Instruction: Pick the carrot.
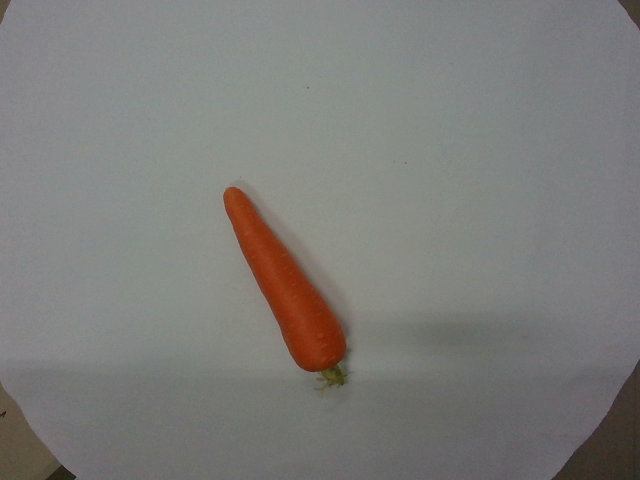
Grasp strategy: vertical